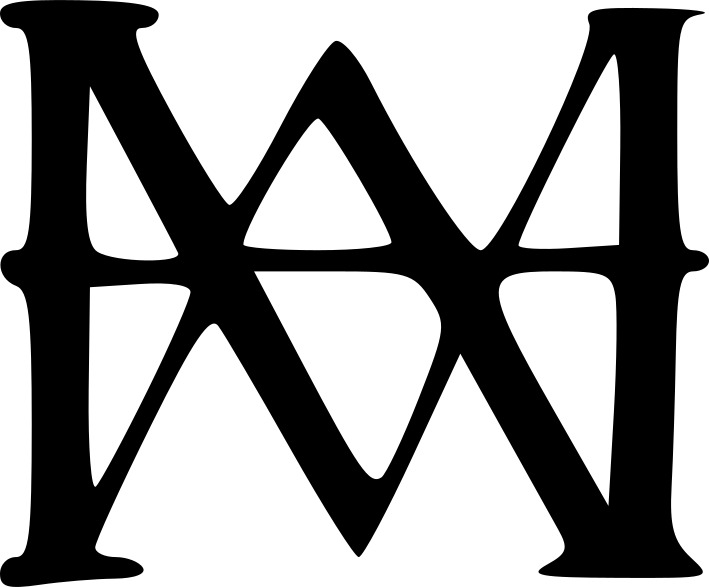
Signature of: hans von aachen